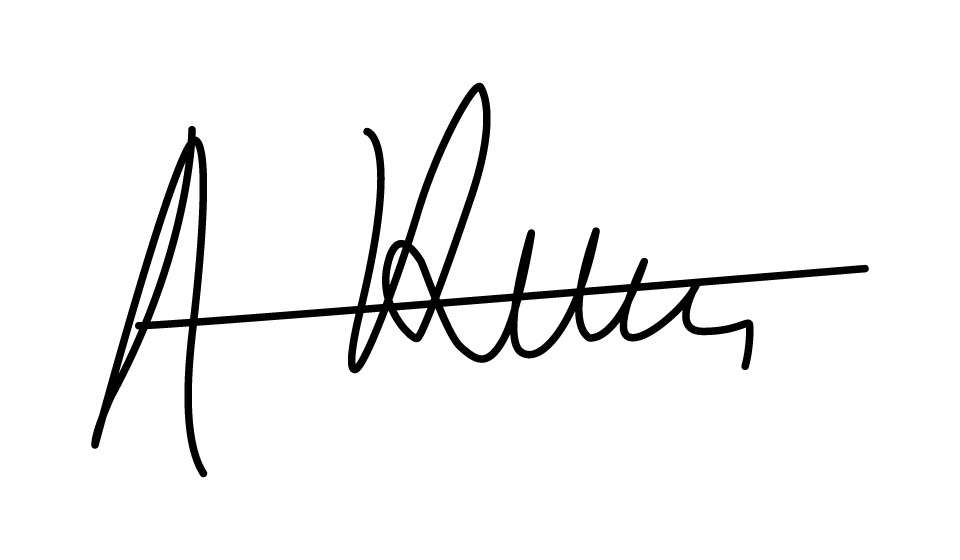
Signature of: antón beiras garcía